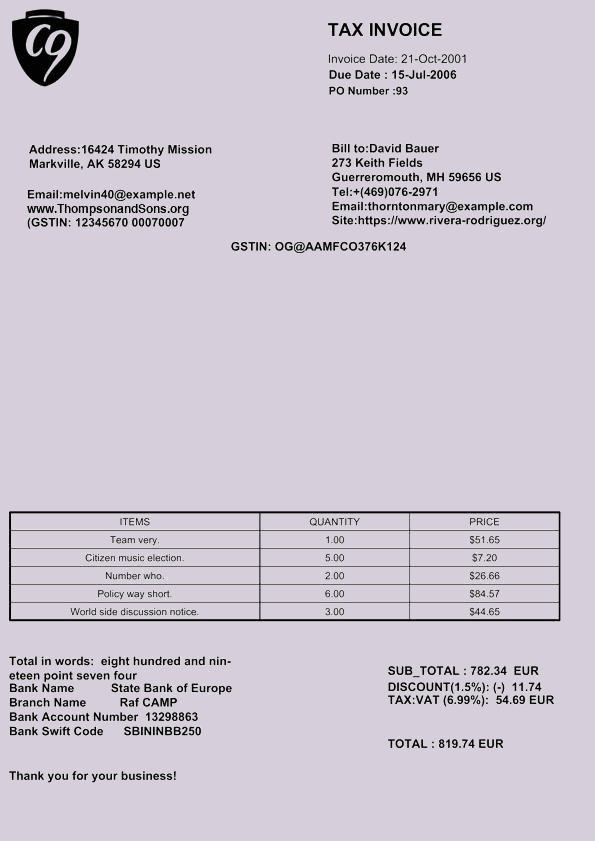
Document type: Invoice